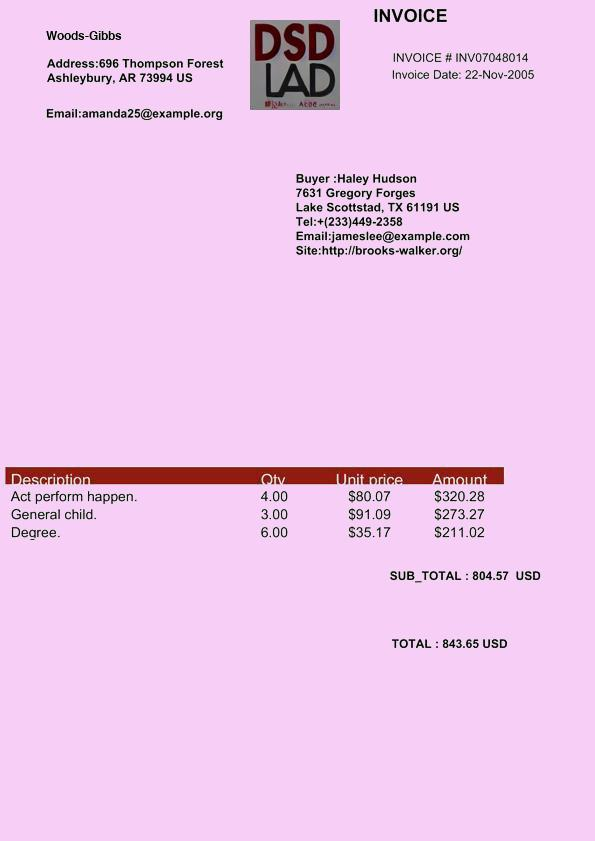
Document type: Invoice